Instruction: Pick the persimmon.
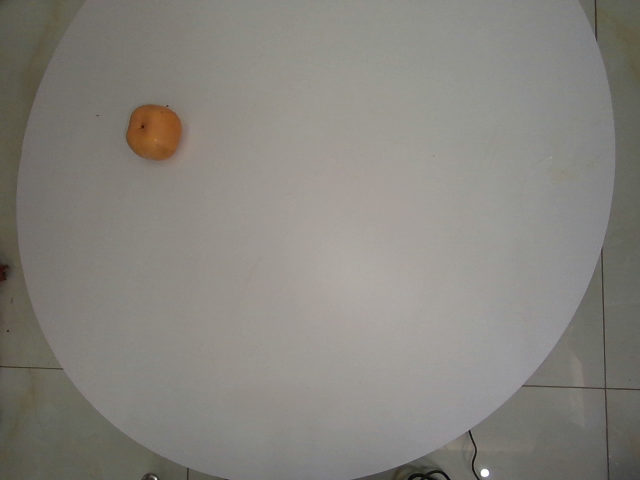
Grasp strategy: vertical